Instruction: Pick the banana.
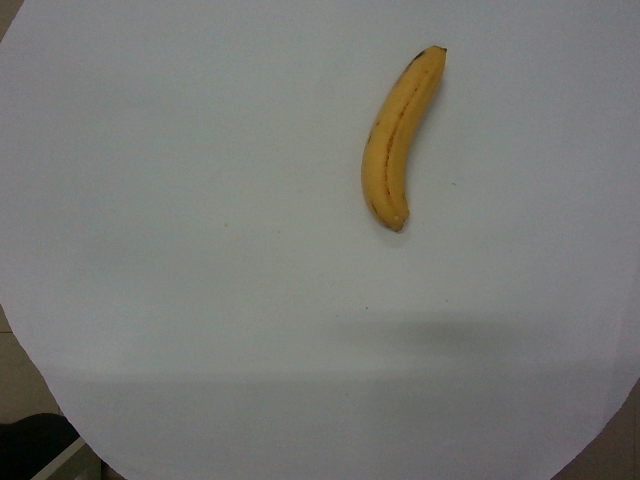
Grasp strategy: vertical